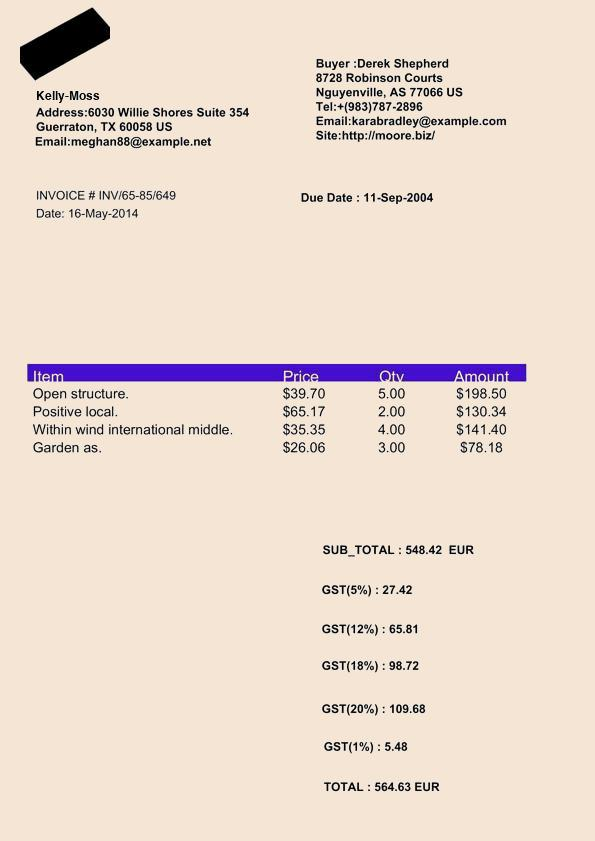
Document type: Invoice